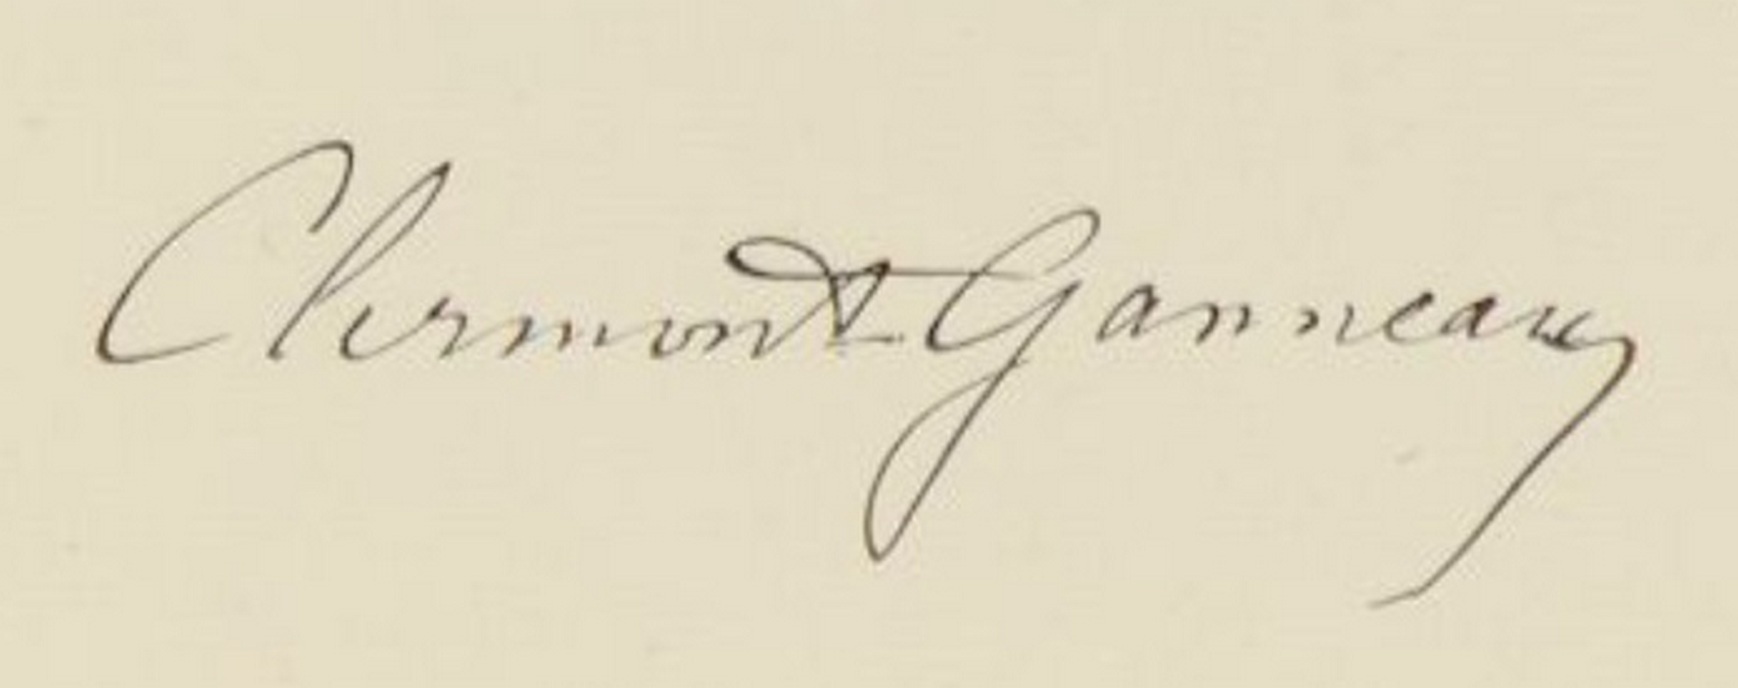
Signature of: charles clermont ganneau